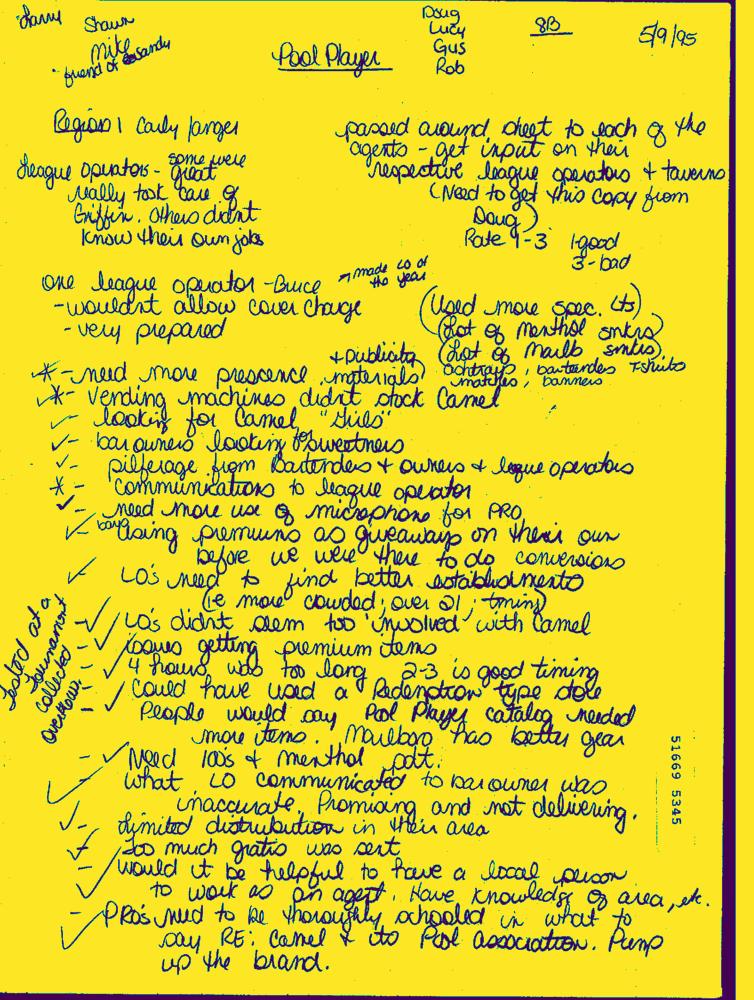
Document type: Hand-Written